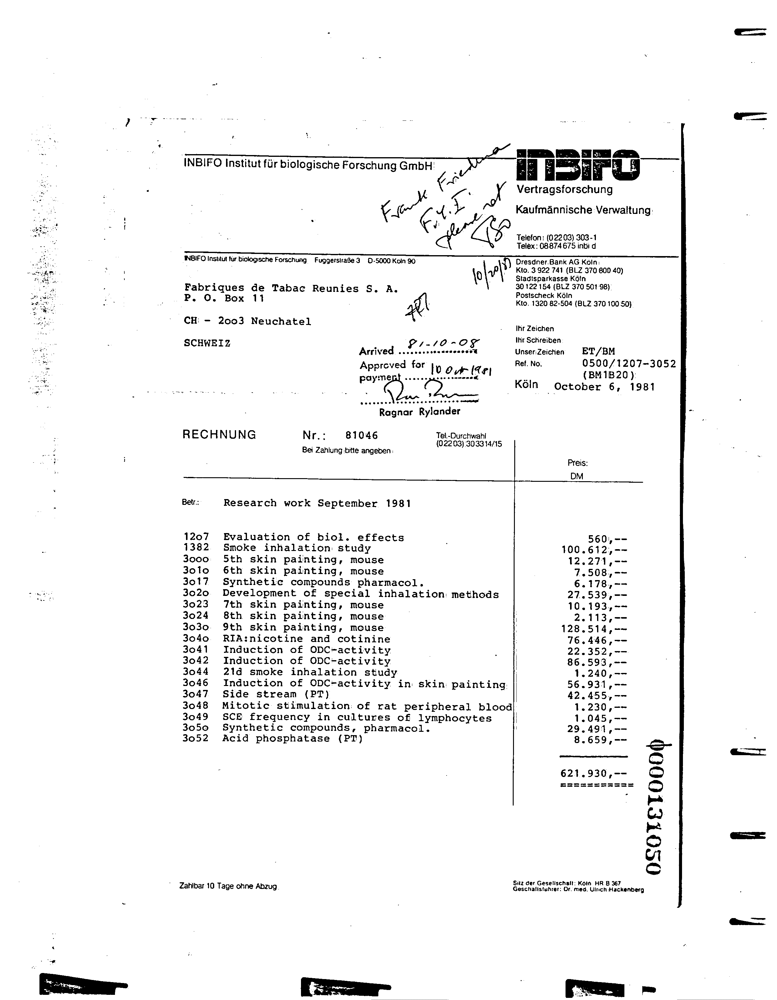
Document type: Invoice